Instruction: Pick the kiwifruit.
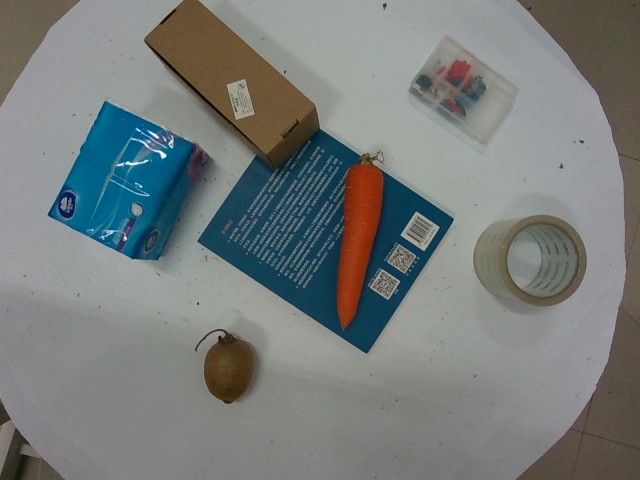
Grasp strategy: vertical